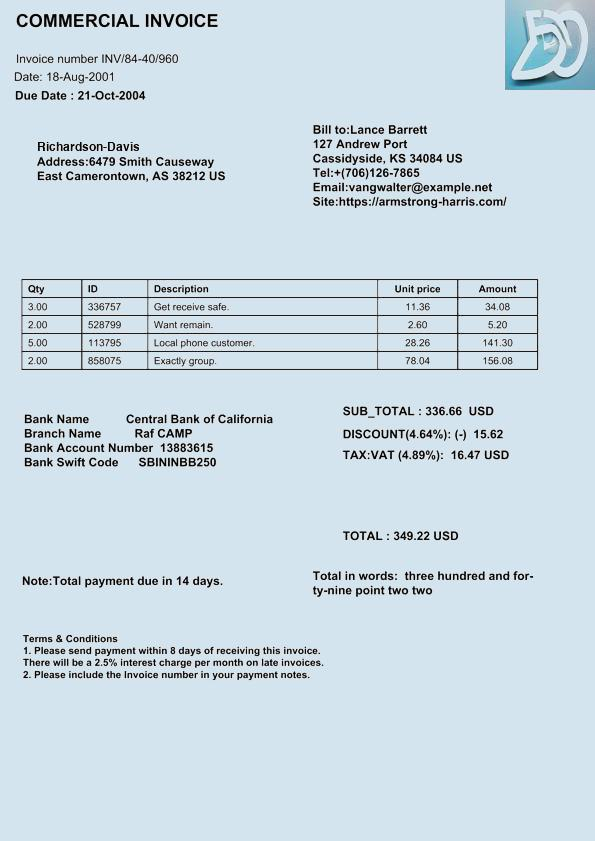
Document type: Invoice